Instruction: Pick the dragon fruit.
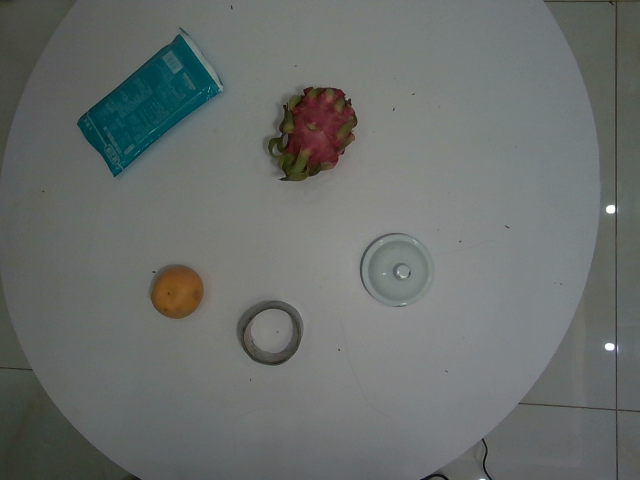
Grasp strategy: vertical